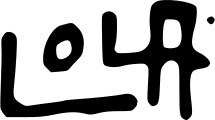
Signature of: leon israel